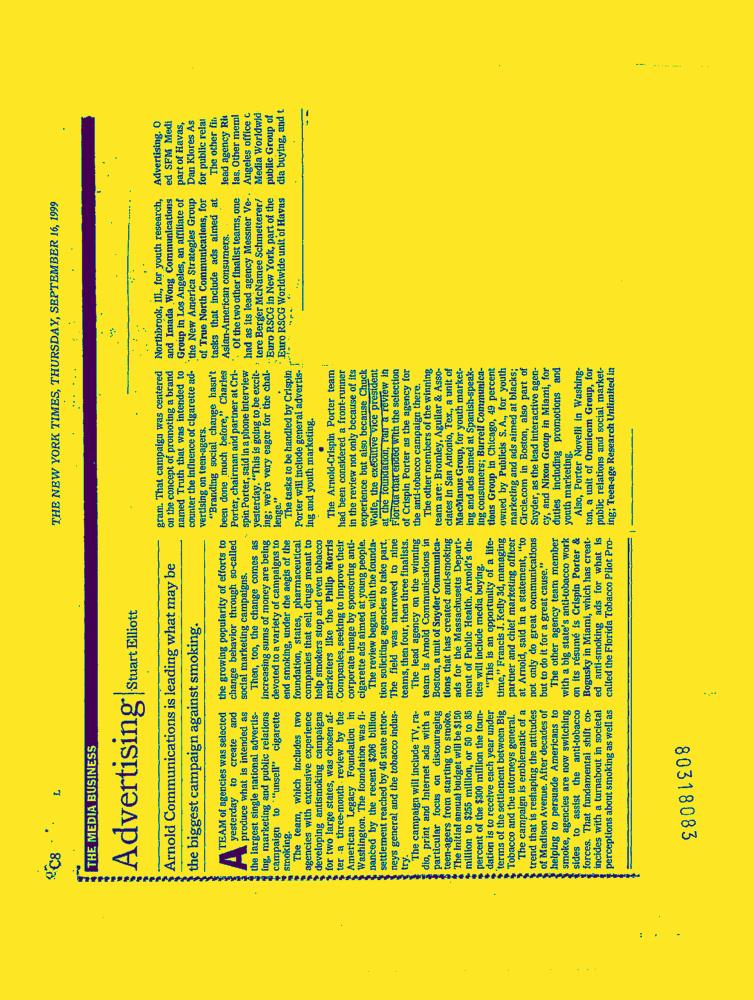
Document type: News-Article